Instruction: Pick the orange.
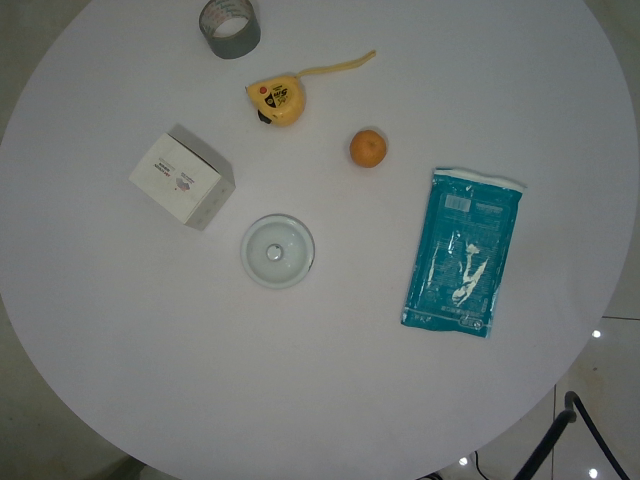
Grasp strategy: vertical